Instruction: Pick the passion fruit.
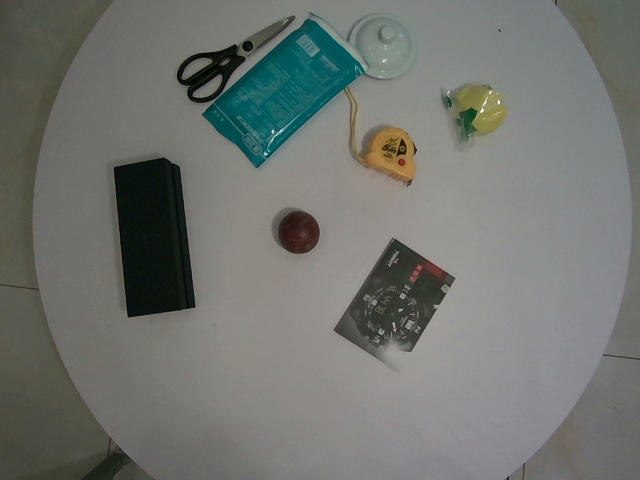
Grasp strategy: vertical